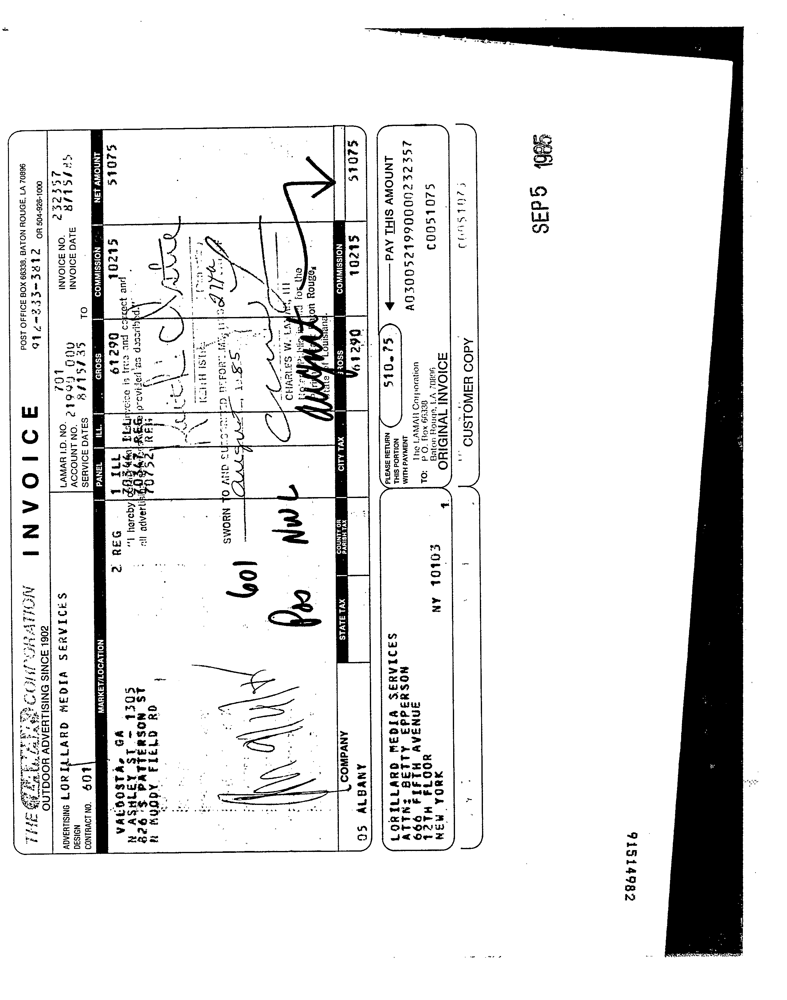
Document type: Invoice